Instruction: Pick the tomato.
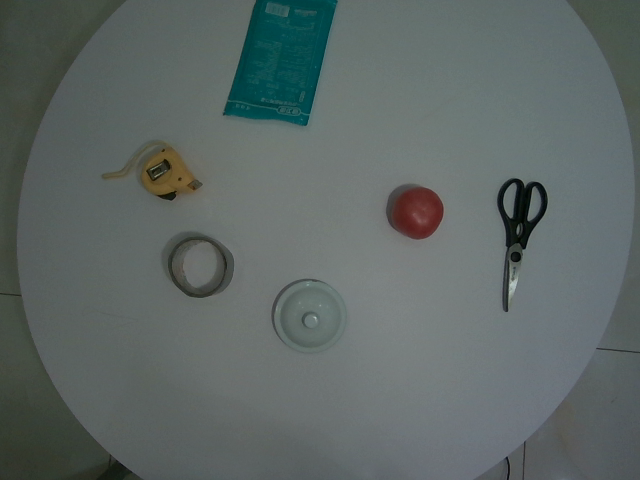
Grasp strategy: vertical